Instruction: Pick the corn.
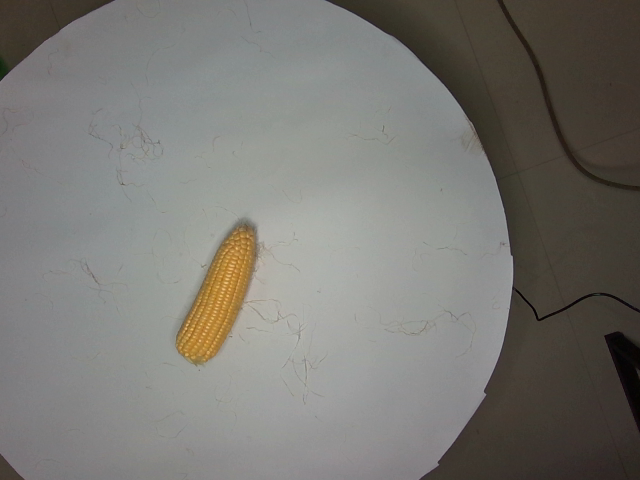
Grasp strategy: vertical